Question: Talk about the condition:
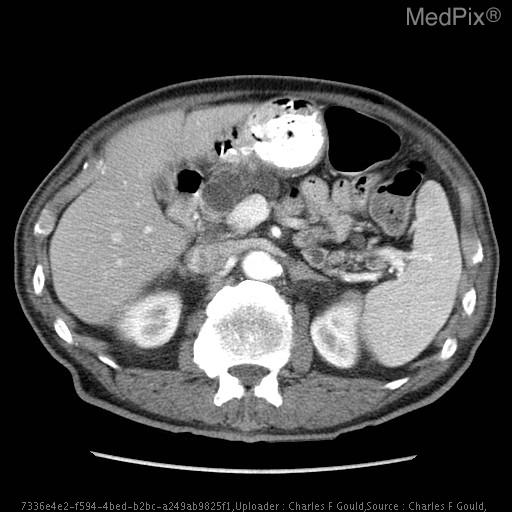
Answer: The disease is discussed as: Lesion/Condition Name: Intraductal Papillary Mucinous Neoplasm

Cell  of  Origin: Epithelial cells of the pancreas

Synonyms: IPMT, IPMN

ICD-0 code: 157.0

Associations/Predisposing  Factors: Diabetes, Pancreatitis

Common  Locations: Pancreas

Demographics: M>F, 60-80y/o.

Radiology: Multiloculated cystic lesion within the pancreas.

Prognosis  and  Treatment: Generally slow-growing.  Surgical intervention if fast growing, or younger patients.